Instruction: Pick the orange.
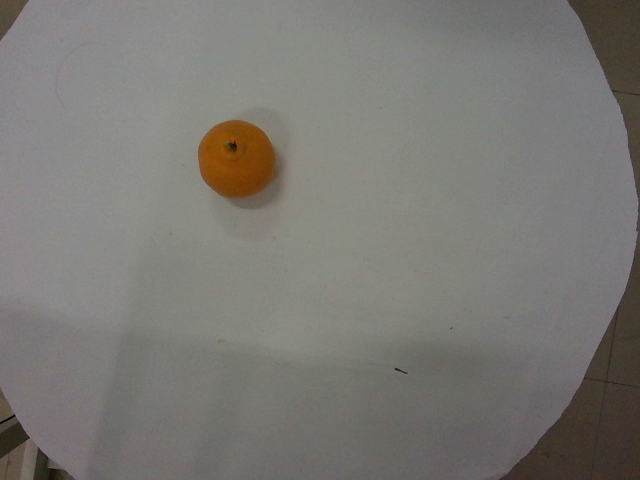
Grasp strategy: vertical